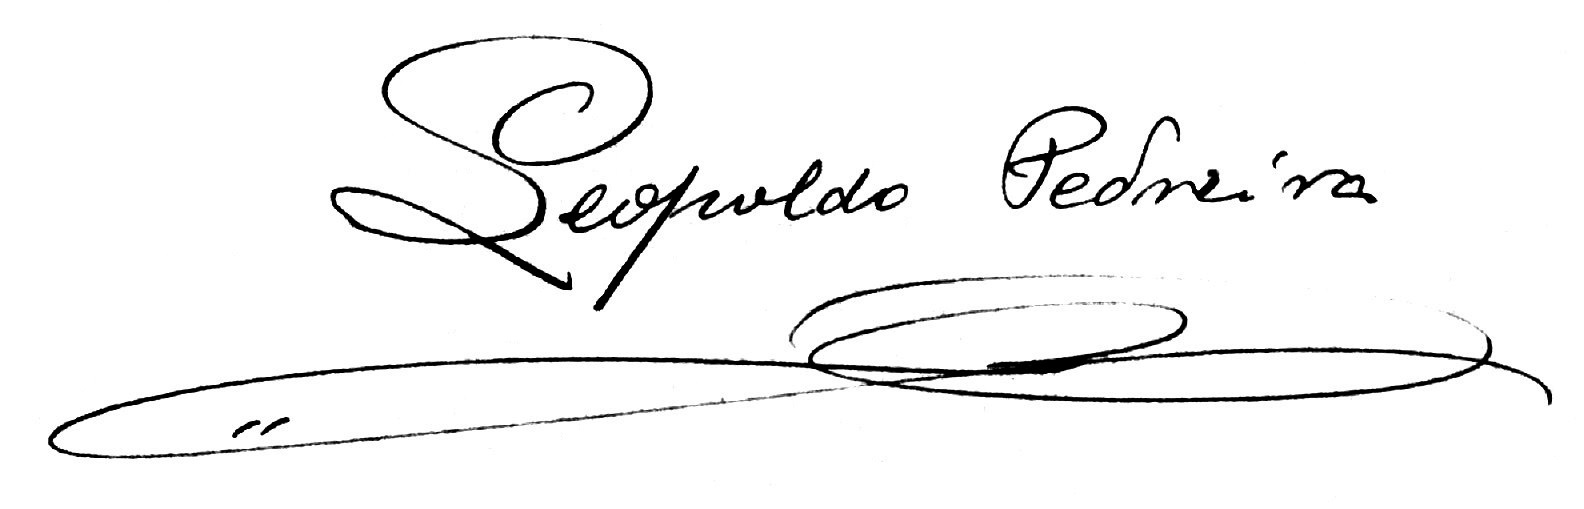
Signature of: leopoldo pedreira taibo